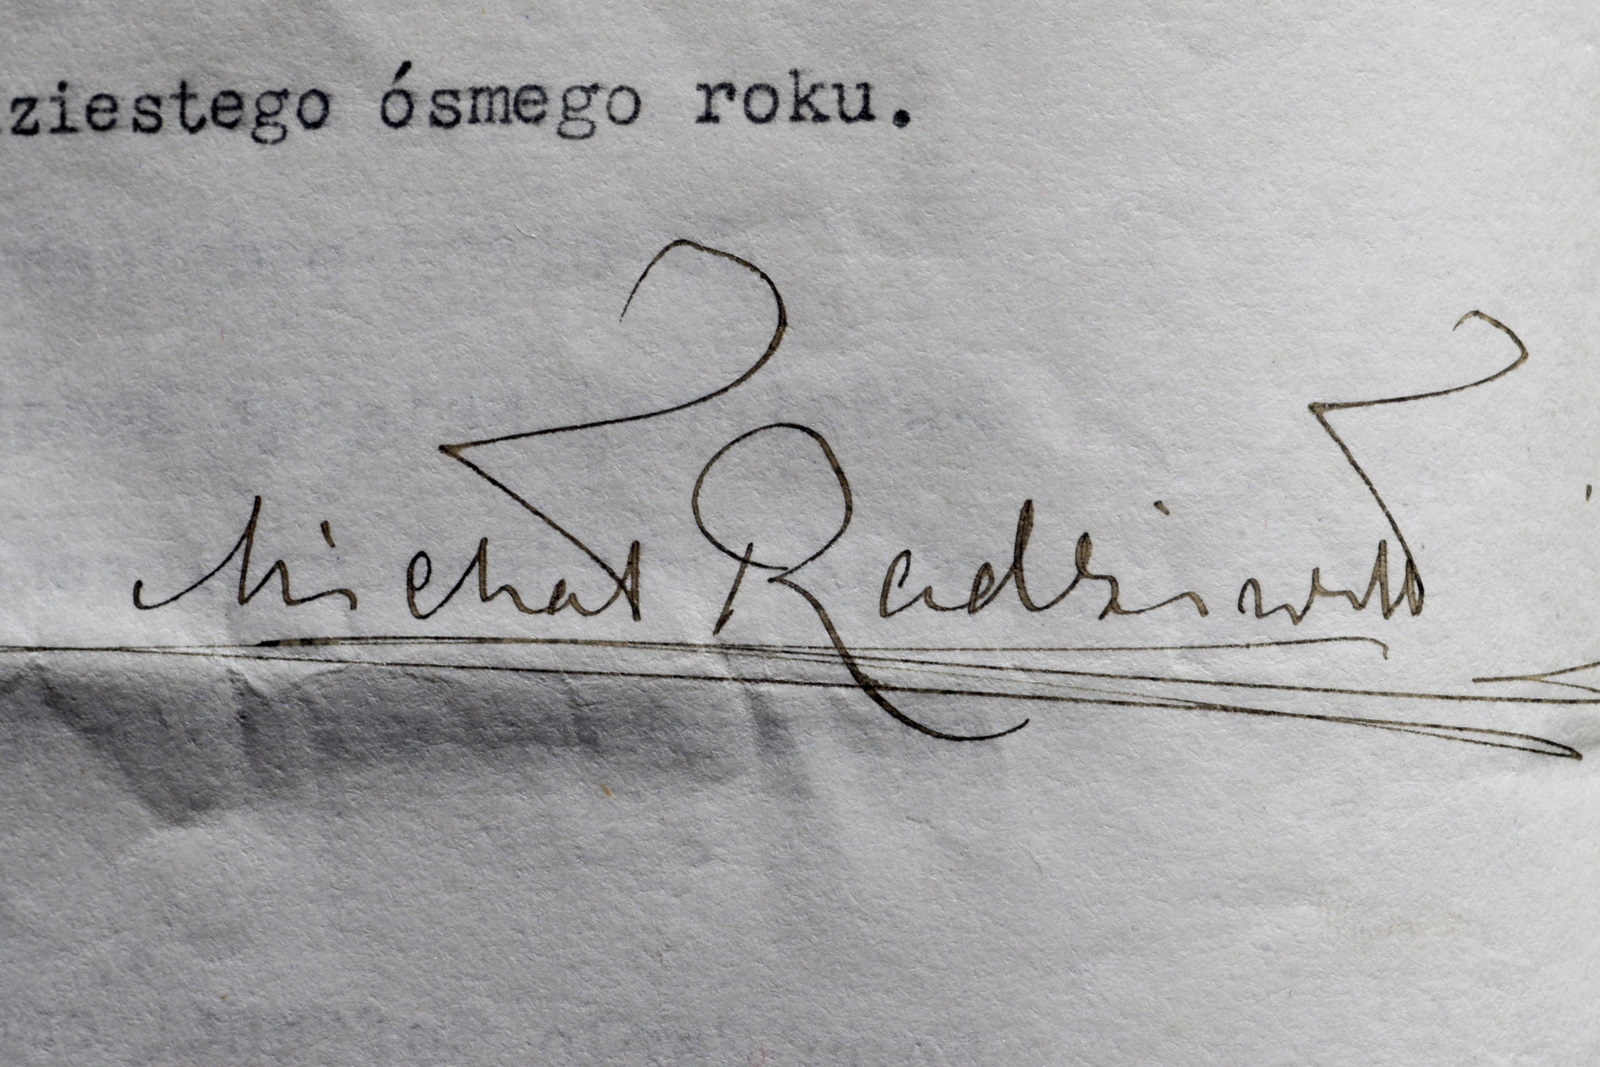
Signature of: michał radziwiłł rudy